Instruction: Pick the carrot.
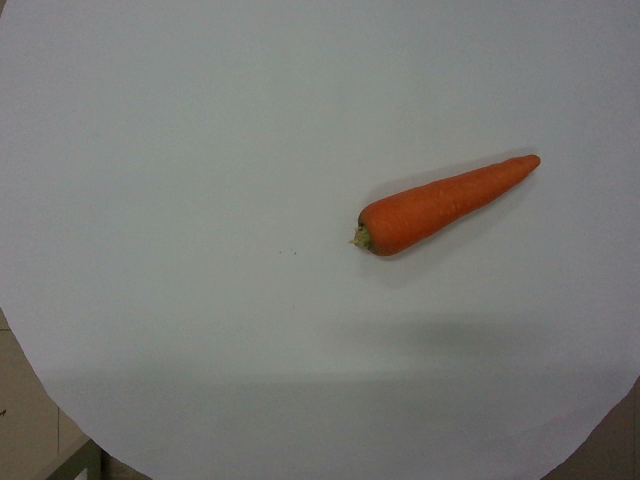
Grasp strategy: vertical